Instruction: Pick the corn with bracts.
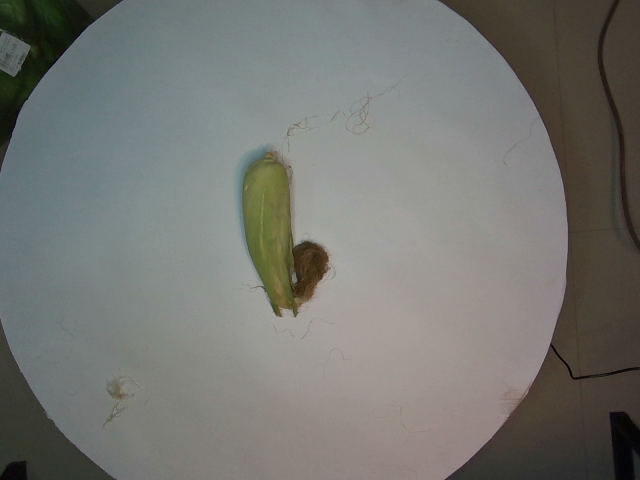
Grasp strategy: vertical